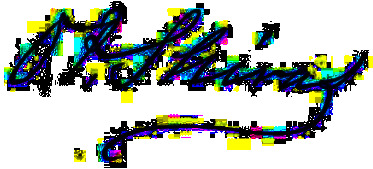
Signature of: oliver perry shiras